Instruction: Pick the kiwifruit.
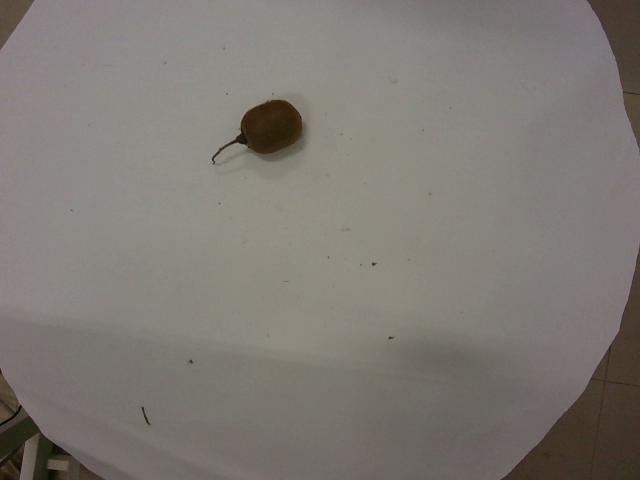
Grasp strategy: vertical